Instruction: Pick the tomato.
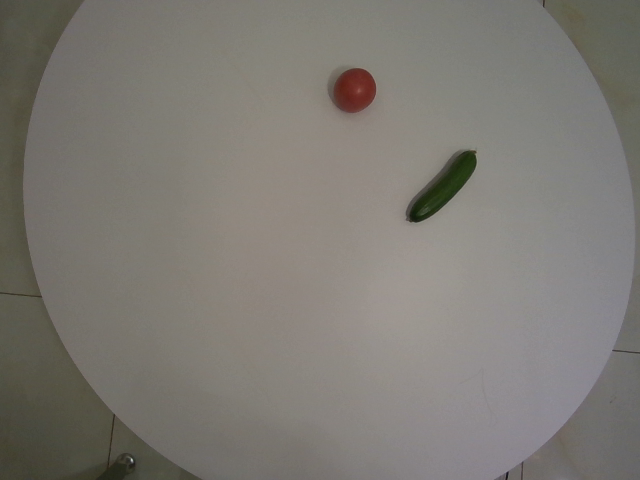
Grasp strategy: vertical